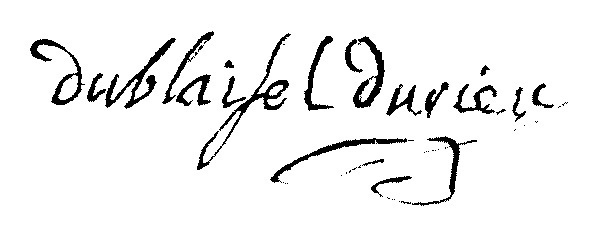
Signature of: louis marie gilles du blaisel de rieux